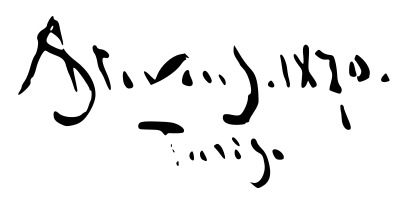
Signature of: alfred stevens